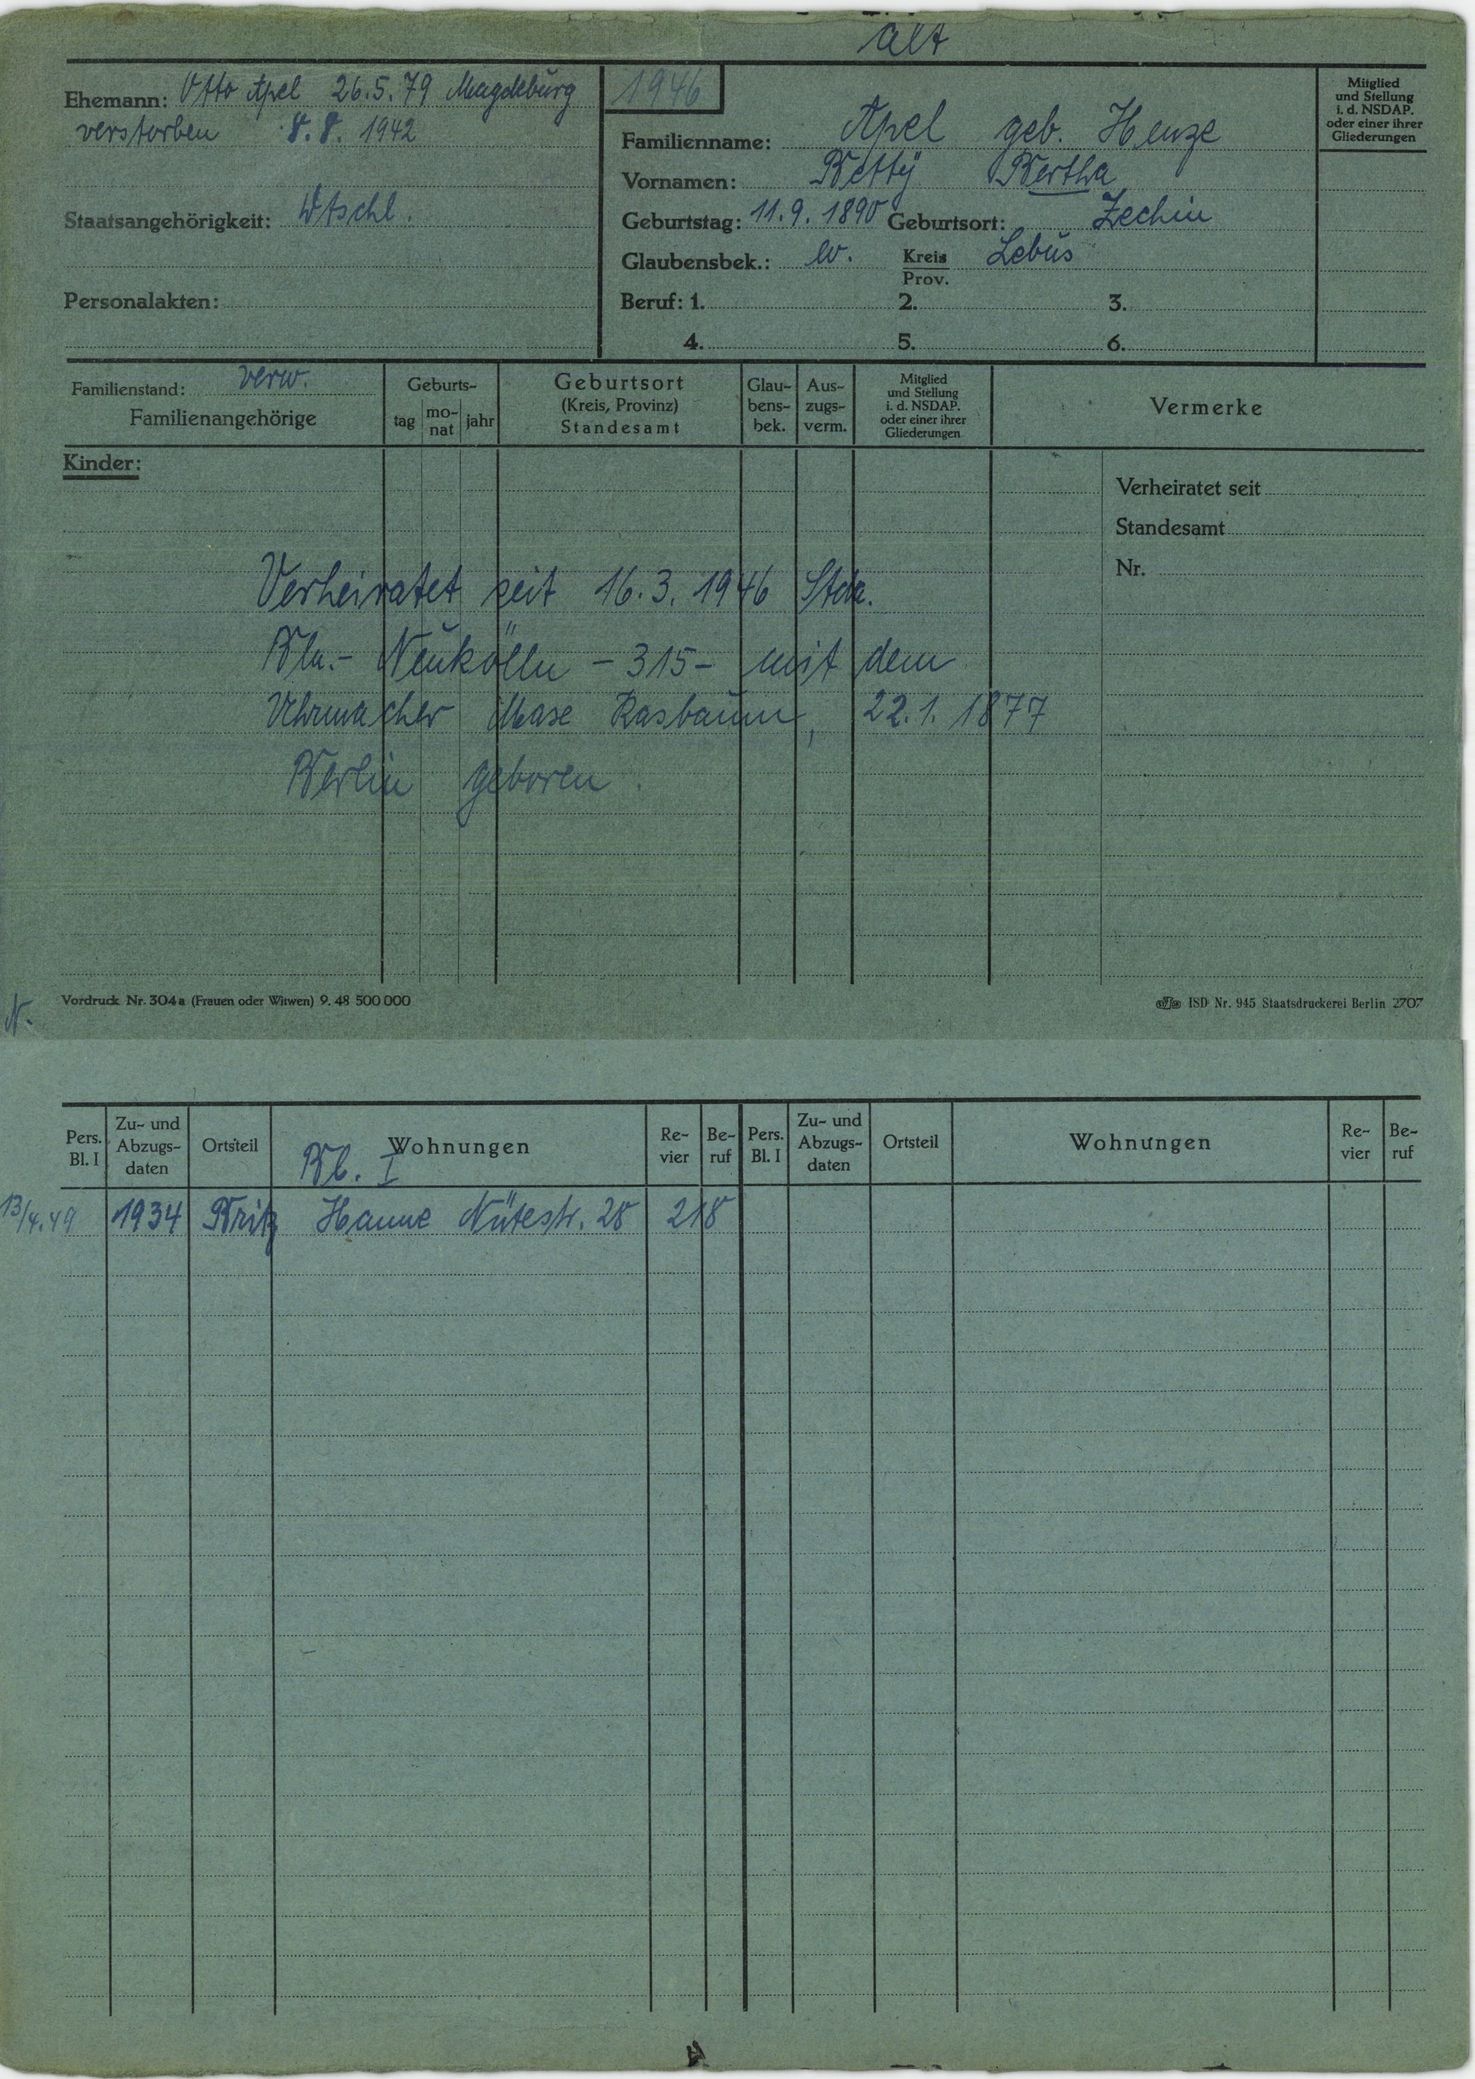
Apel geb. Henze